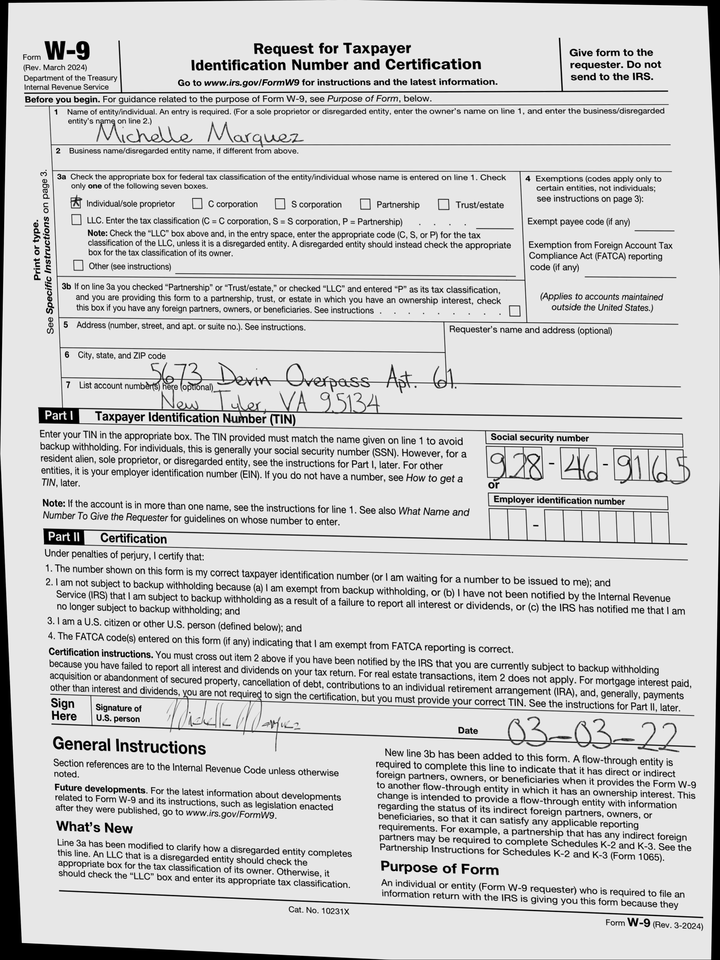
adr1: 5673 Devin Overpass Apt. 612
adr2: New Tyler, VA 95134
cbx: yes
ssn: 928469165
enm: Michelle Marquez
sdt: 03-03-22